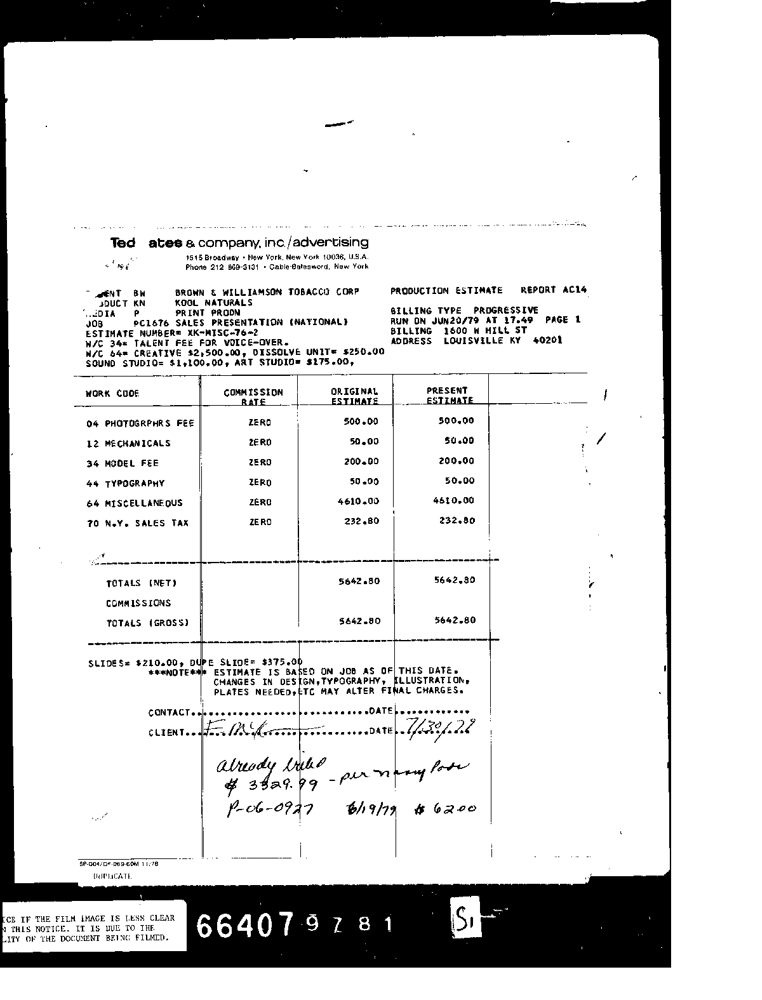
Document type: Invoice